Question: Explain the disease:
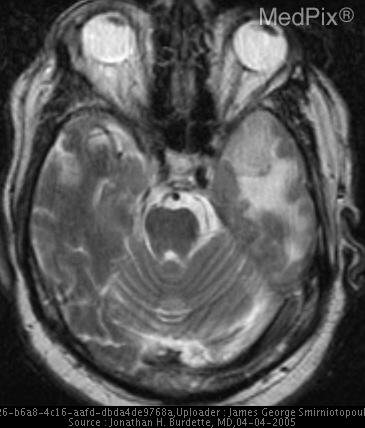
Answer: The disease is discussed as: Meningiomas account for up to 26% of primary intracrainal tumors.  Annual incidence is about 6 per 100,000.  Most are sporadic.  Chromosome 22 (NF2 , 22q12) has mutations in almost all meningiomas.  Other loci with mutations have been noted as well.  A positive correlation has been noted with breast carcinoma.  Peak incidence is in the fifth to seventh decades.  Most meningiomas arise from arachnoid caps cells in the arachnoid granulations.  A lesser number arise from dural fibroblasts.

Meningiomas may be completely asymptomatic (>90%) or may present with hydrocephalus, seizures, focal neurological deficits, headaches, and neuropathies.  Symptoms usually depend on the location of the lesion.  90% are supratentorial. Common locations include the parasagital region, cerebral convexities and sphenoid ridge.  Others include the olfactory groove and the parasellar region.

Meningiomas enhance uniformly on CT and are usually slightly hyperdense compared to surrounding brain on NCECT.  About one-quarter calcify.  With MRI, meningiomas are usually isointense on T1 and hyperintense on T2, but can vary.  Homogeneous enhacement after gadolinium occurs as well.  Edema-like changes in the surrounding whate matter can occur and may persist for some time after removal of the mass.   The “dural tail” is found in a number of meningiomas (60-72%), but is not sensitive or specific enough to be a definitive sign.

Classifications of meningiomas is based on histologic grading.  WHO grade I are benign – typical meningioma (90%).  WHO grade II are atypical meningiomas (5-7%).  Anaplastic variants are WHO grade III (1-3%).  Subtypes of each grade are recognized.

Management includes clinical follow-up only, endovascular treatment, surgical excision, or radiotherapy.